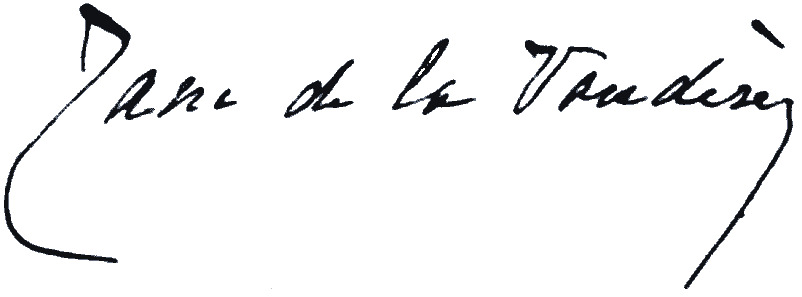
Signature of: jane de la vaudère